Question: What might the diagnosis be?
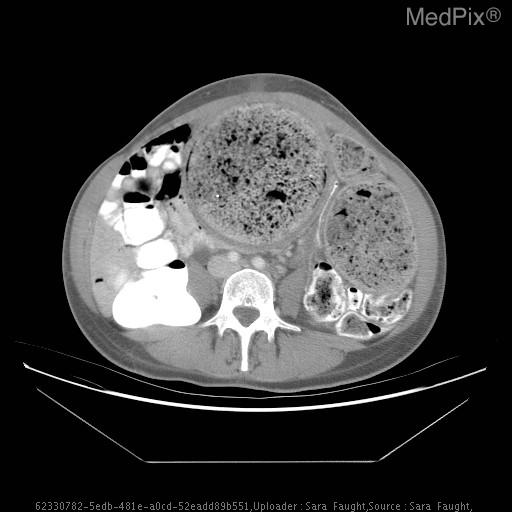
Answer: The possible diagnosis includes DDX for Mottled Gas Pattern on Plain film:
*Stool
*Abscess
*Sponge
*Bezoar

DDX for Constipation:
*Poor Diet
*Poor Bowel Habits
*Hirschsprung's Disease
*Medications: Iron, antacids, narcotic pain meds...
*Laxative abuse
*Anal Fissures.